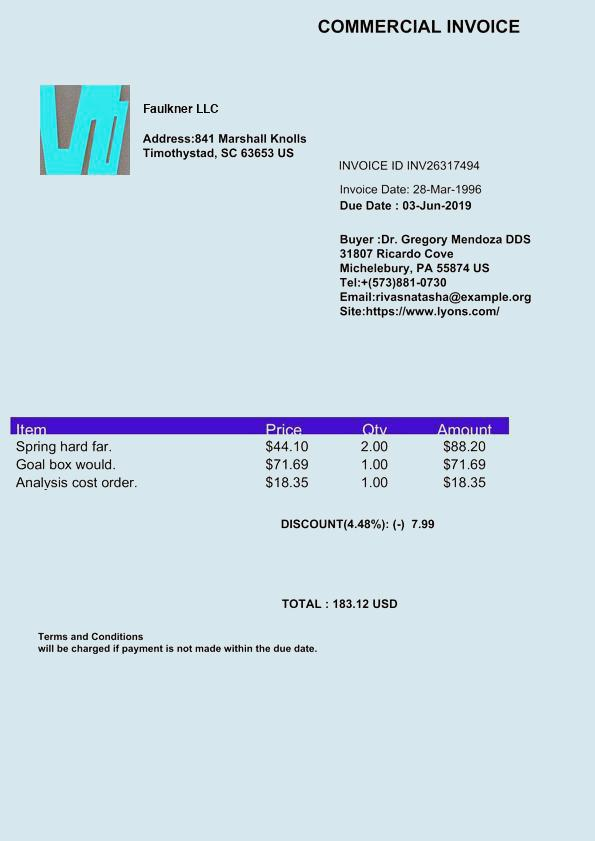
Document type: Invoice